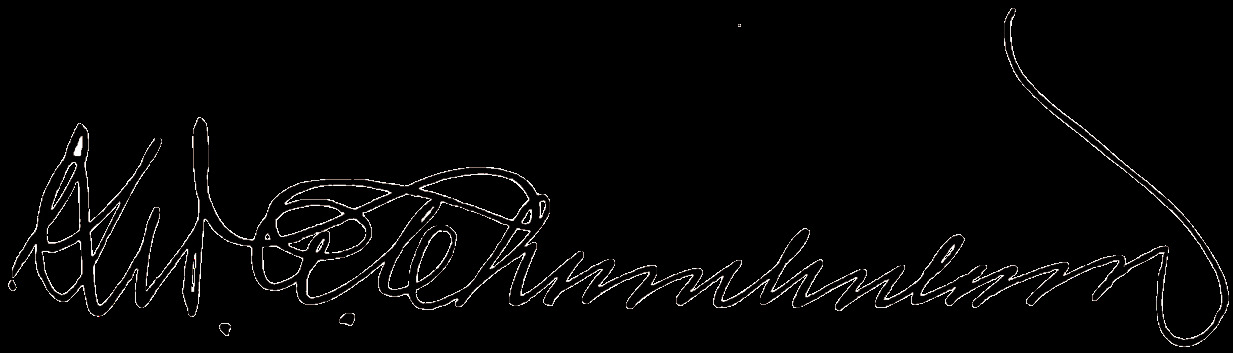
Signature of: george earle chamberlain